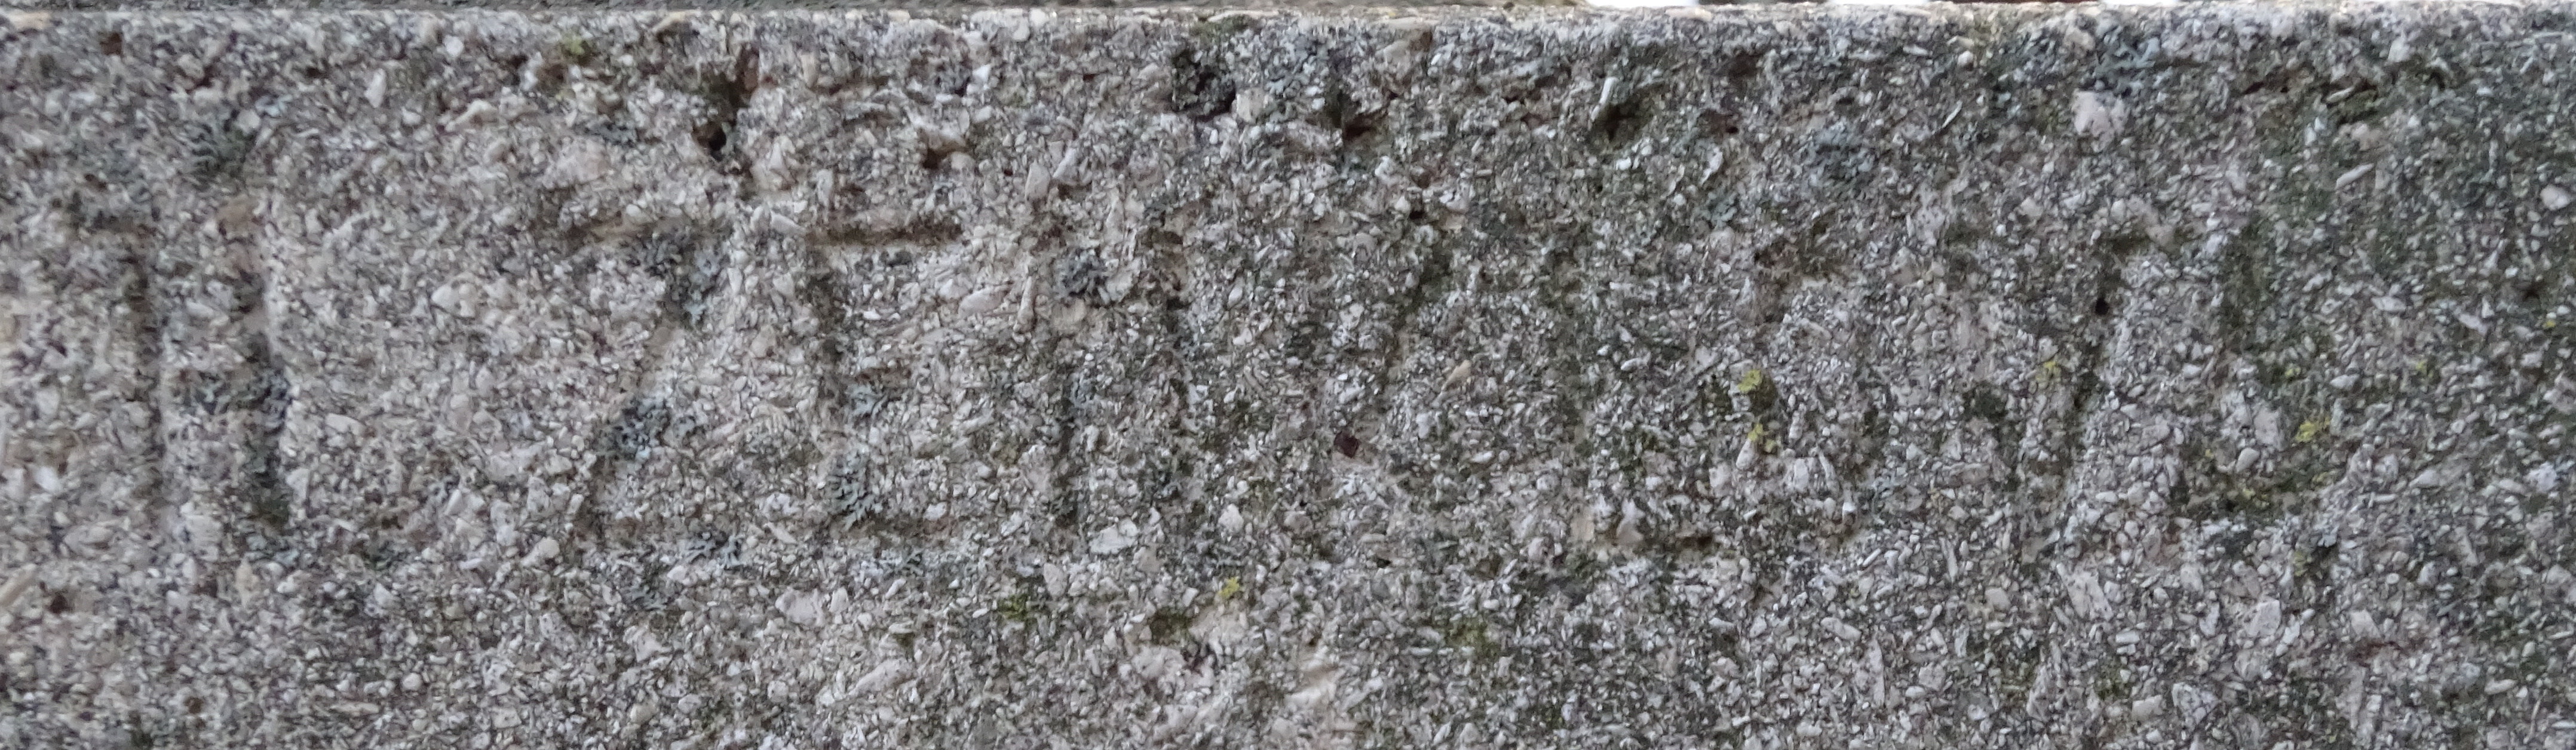
Signature of: helena trubáčková zenklová